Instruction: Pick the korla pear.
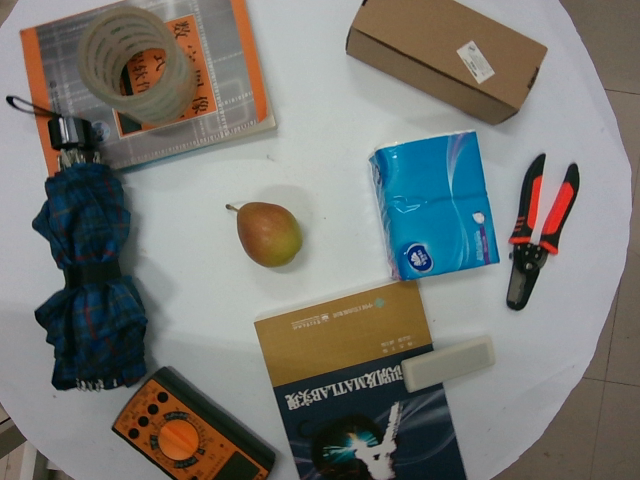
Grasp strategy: vertical